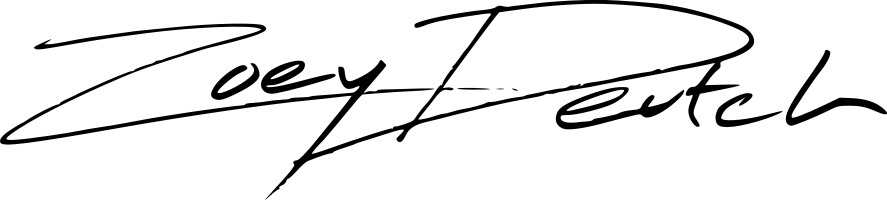
Signature of: zoey deutch